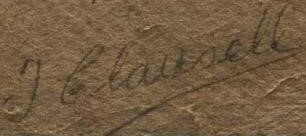
Signature of: joaquín clausell